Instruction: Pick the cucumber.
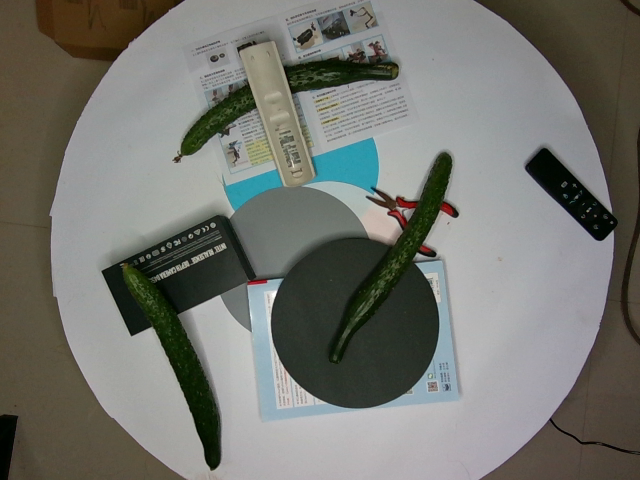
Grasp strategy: vertical